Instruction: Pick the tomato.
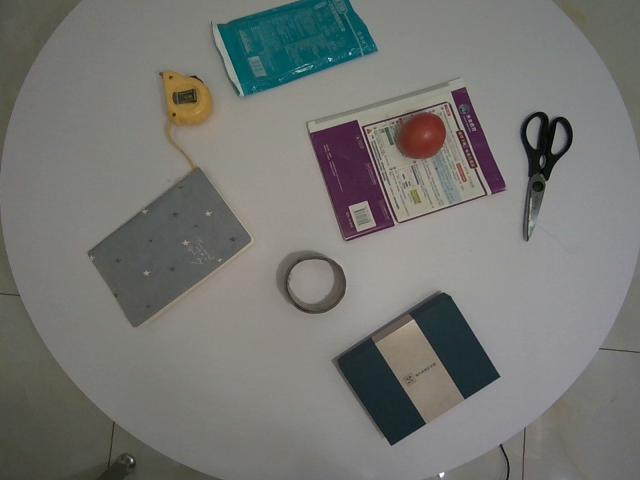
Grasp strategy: vertical